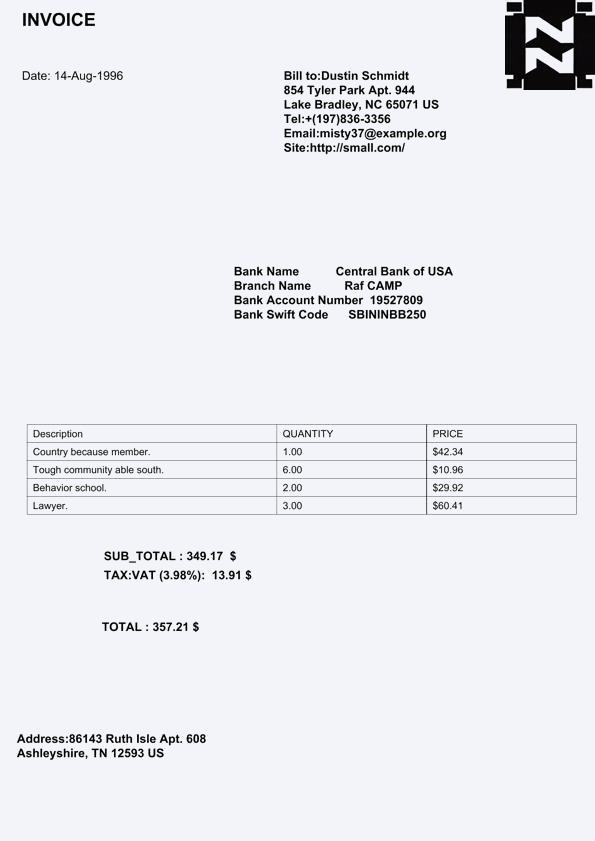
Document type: Invoice